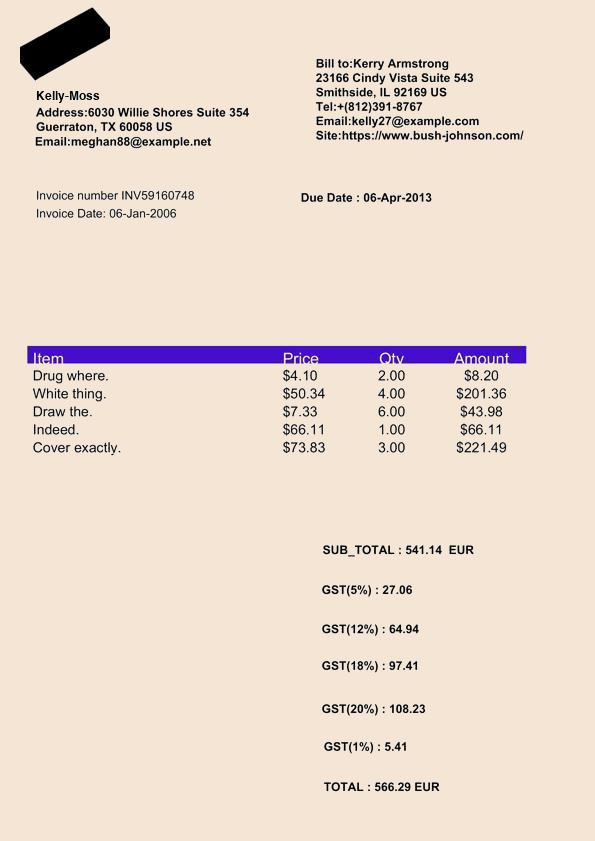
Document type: Invoice